Question: What is the main concern?
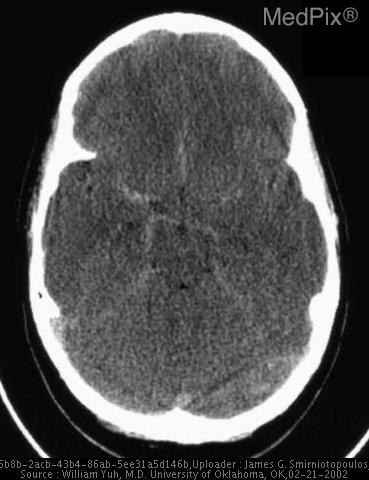
Answer: The findings suggest •  The sulci and ventricles are not visible.
•  There is high attenuation on the surface of the brain.
•  The suprasellar cistern shows visible CSF - but high attenuation linear material. There is diffuse swelling of the brain, very symmetric, with effacement of sulci and ventricles.  There appears to be high attenuation on the surface of the brain.  This could be due to SAH. However, there is no evidence of blood in the suprasellar cistern.. The patient might have a history of 18 y.o. young woman "found down" - unconscious for an unknown time and for unknown cause..